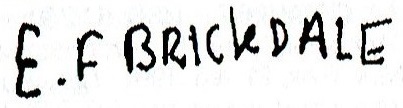
Signature of: eleanor fortescue brickdale